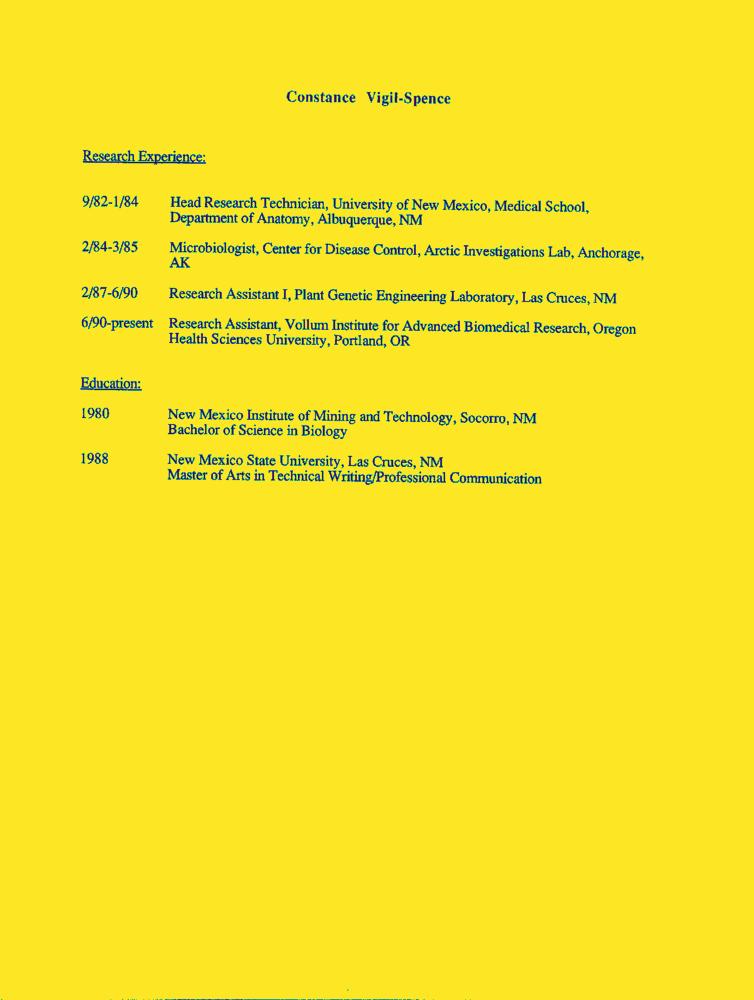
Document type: Resume-Doc